Question: What is the suspected problem?
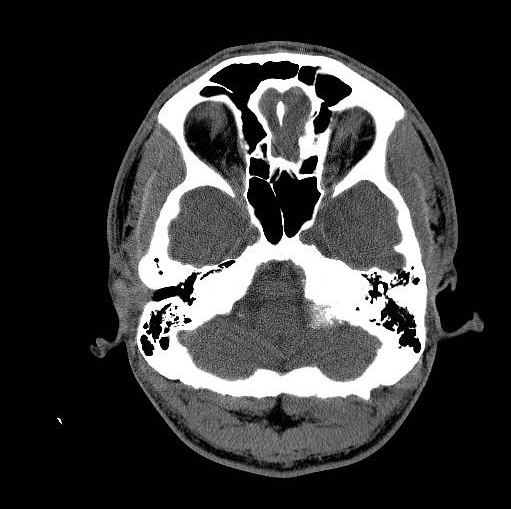
Answer: The findings suggest Multiple MR images demonstrate a dumb-bell-shaped mass at the level of the left jugular foramen, fairly isointense to brain on both T1 and T2 weighted images, which demonstrate homogeneous enhancement on T1-weighted images obtained after the IV administration of gadolinium-DTPA contrast material.  It has mass effect on the underlying medulla.  It also has thickened, enhancing, "dural tail."

Non-contrast CT images demonstrate fairly diffuse calcification throughout the mass.. Non-contrast CT images demonstrate fairly diffuse calcification throughout the mass.. The patient might have a history of 26 year-old man, detailed history withheld.